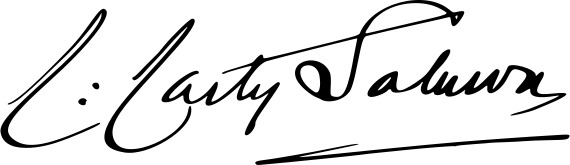
Signature of: carty salmon